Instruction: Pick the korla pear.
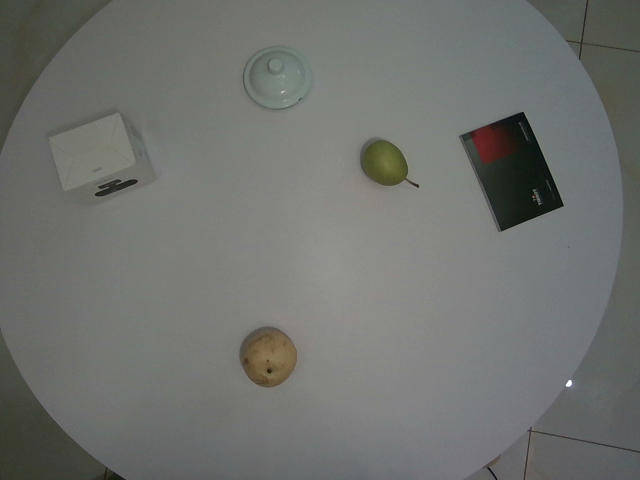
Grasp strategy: vertical